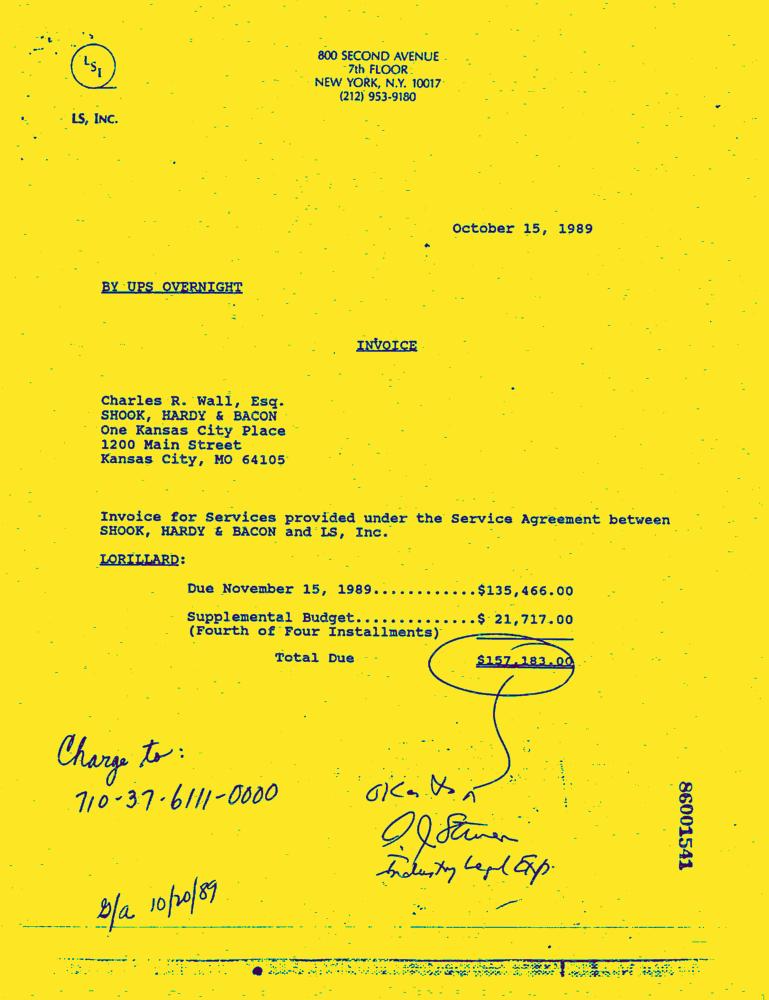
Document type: Invoice-Doc